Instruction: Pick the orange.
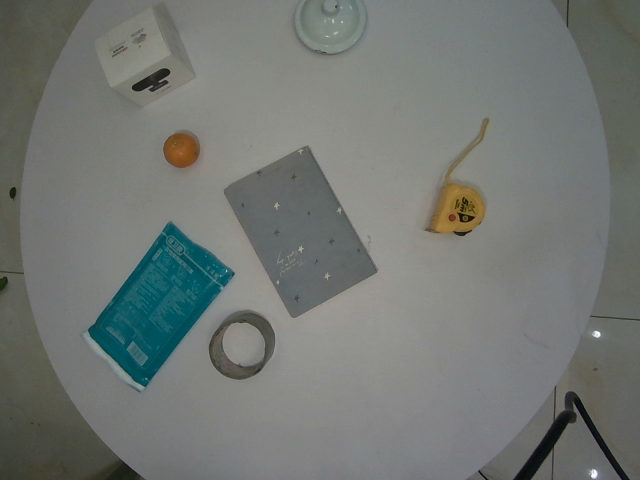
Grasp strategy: vertical